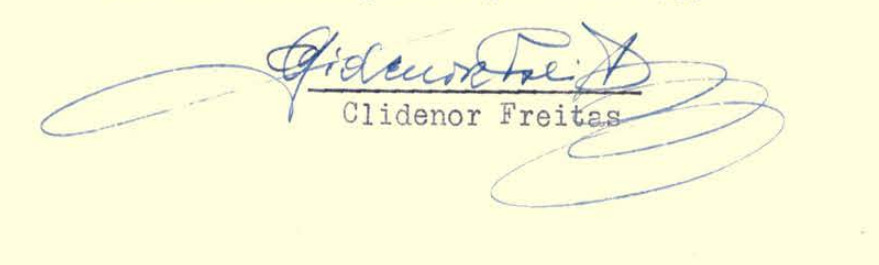
Signature of: clidenor de freitas santos